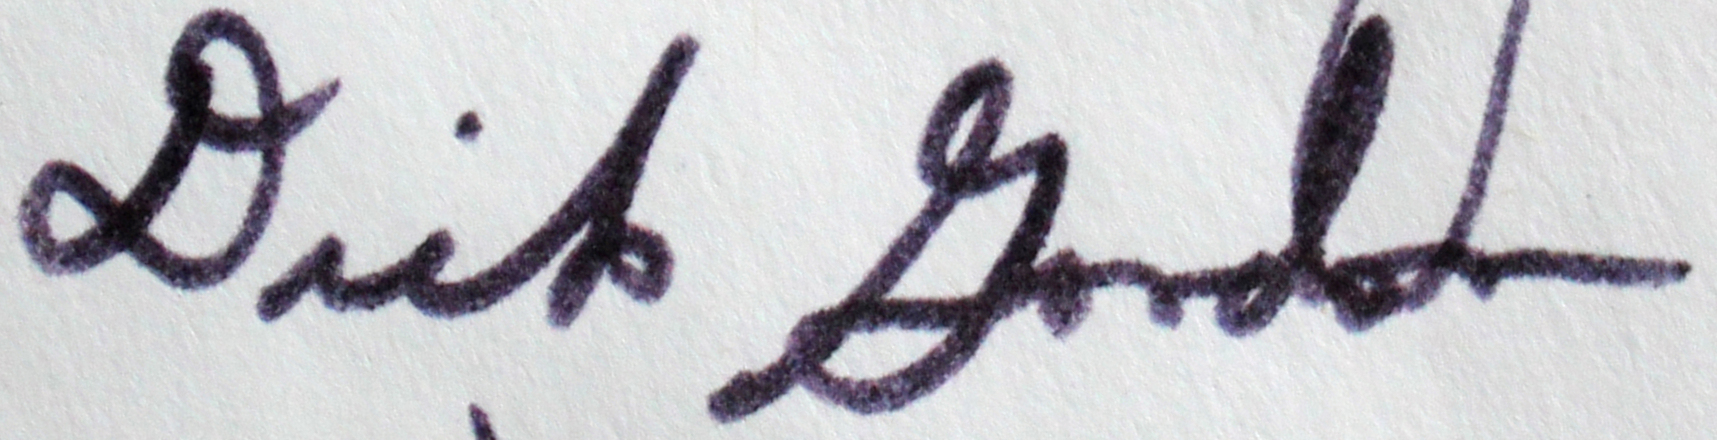
Signature of: richard f gordon